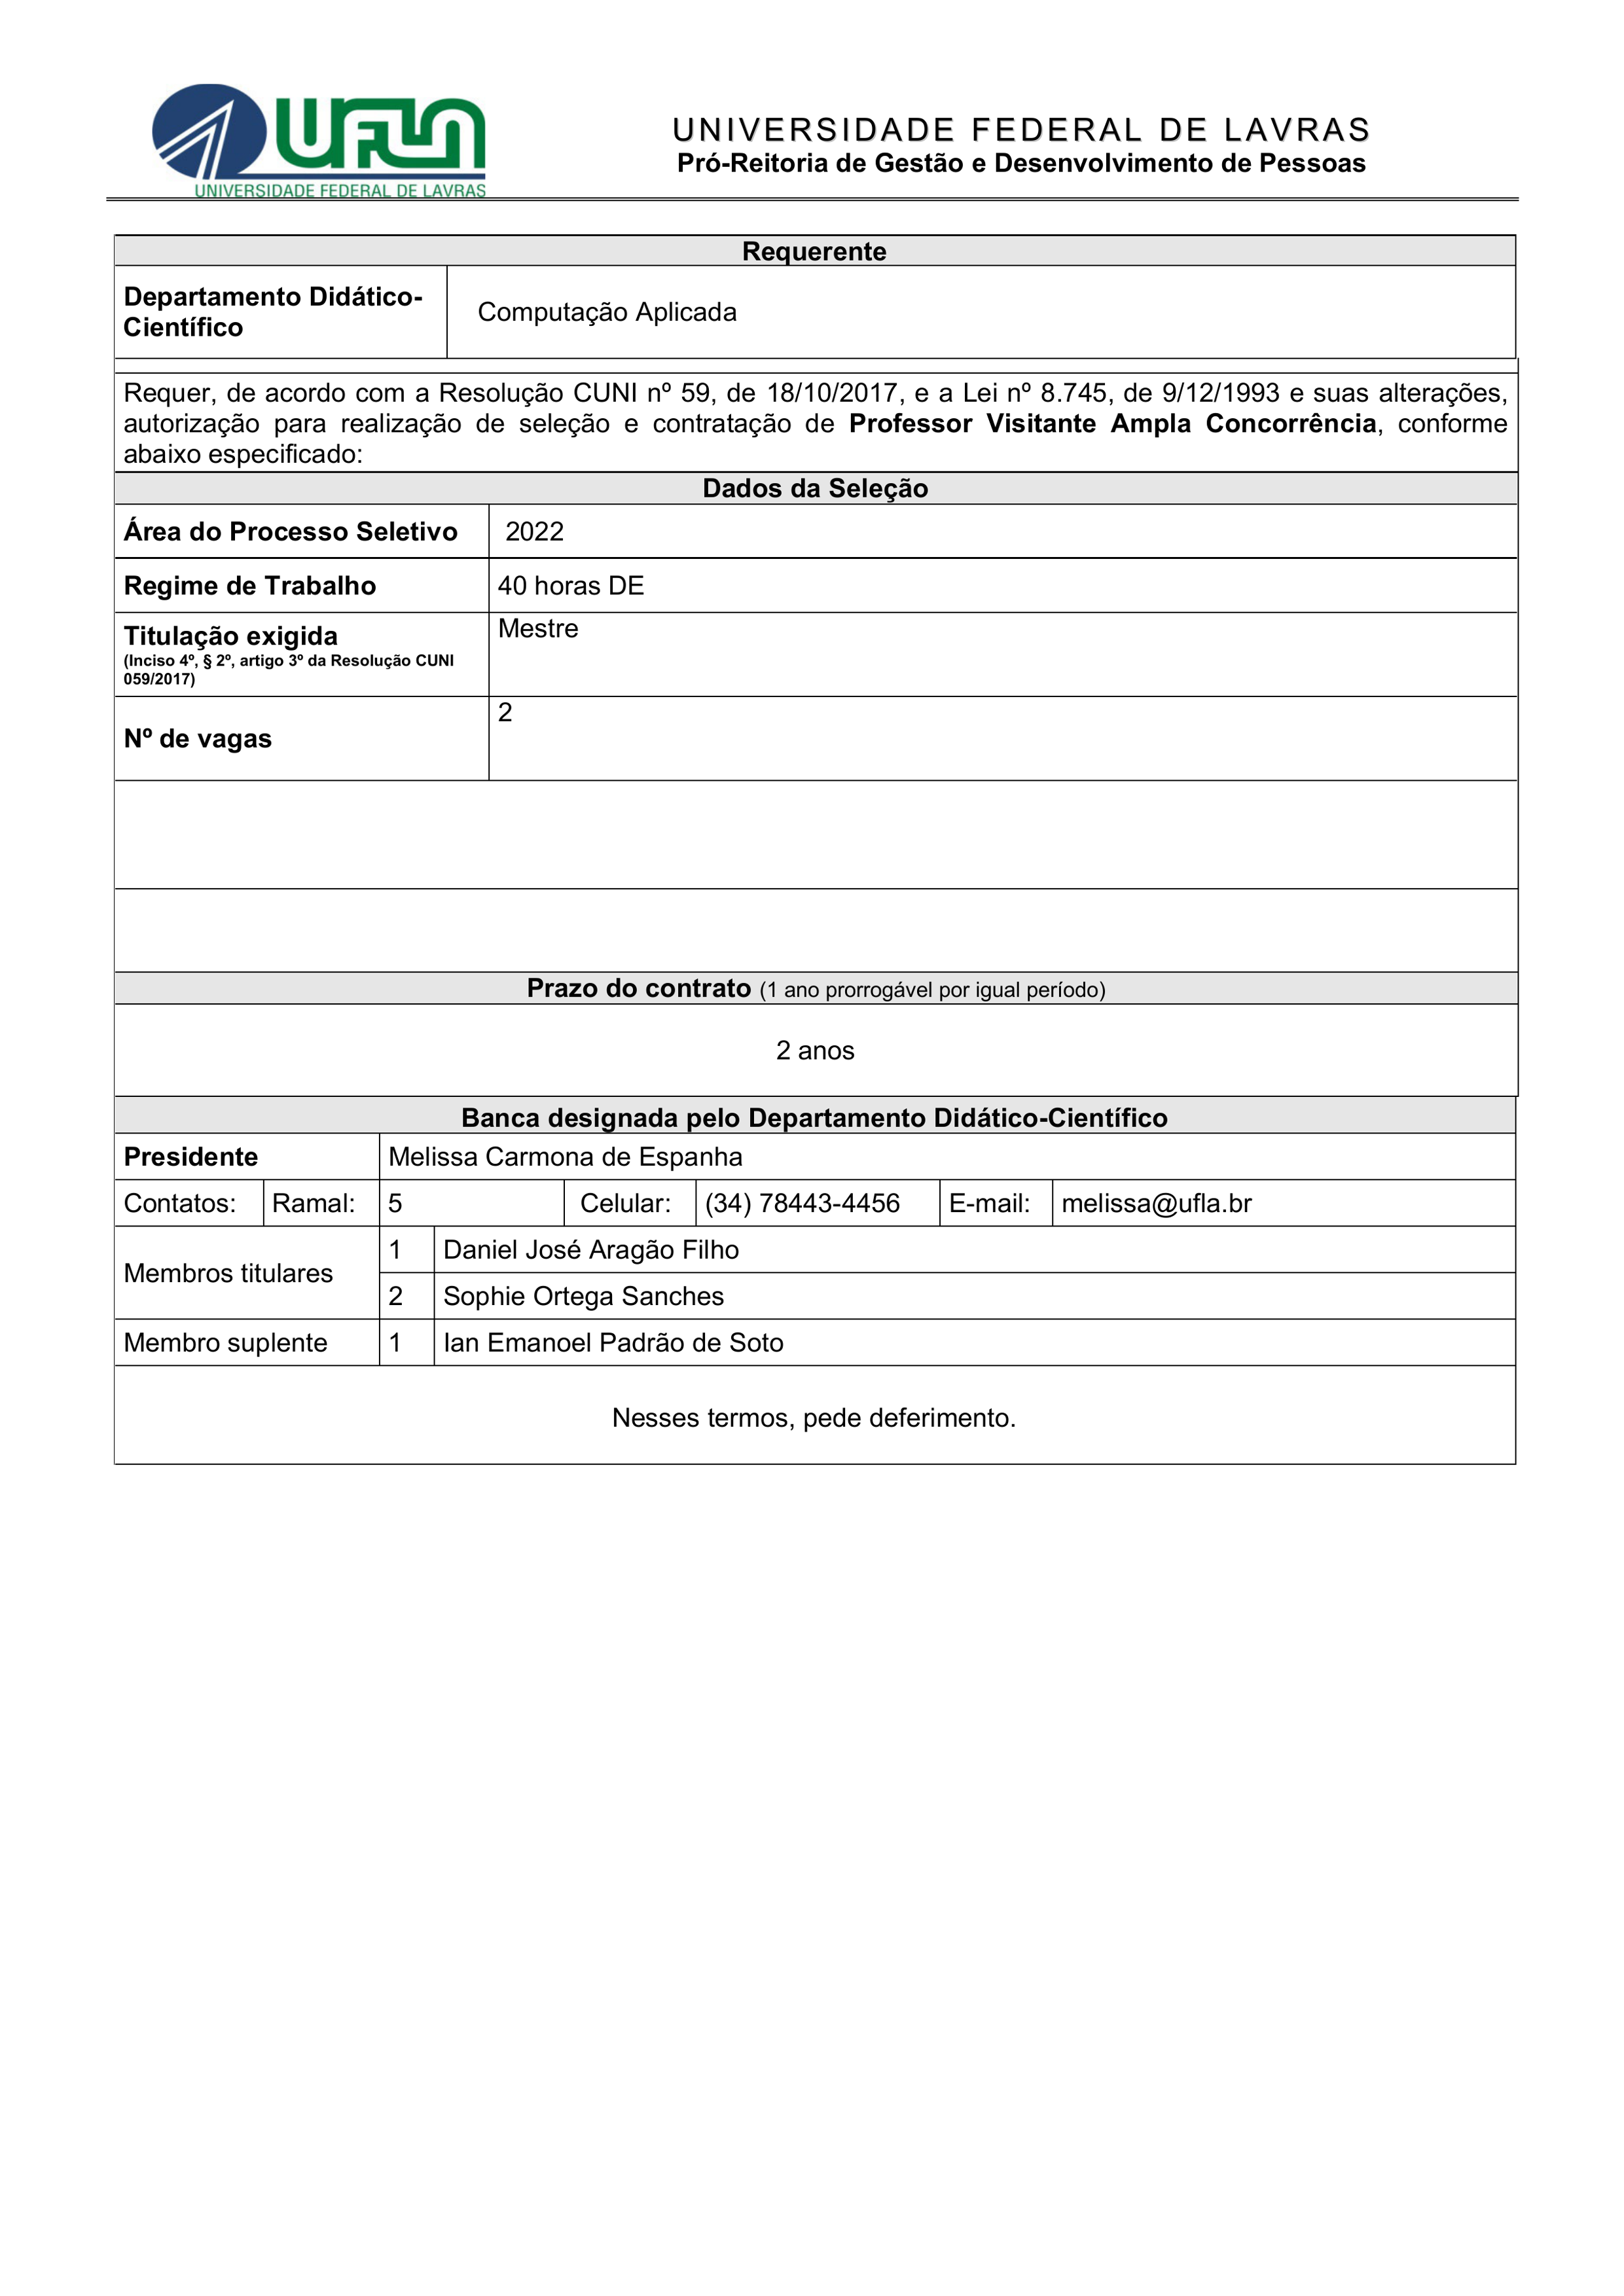
UFLA
UNIVERSIDADE FEDERAL DE LAVRAS
Pró-Reitoria de Gestão e Desenvolvimento de Pessoas
UNIVERSIDADE FEDERAL DE LAVRAS
Requerente
Departamento Didático- Científico
Computação Aplicada
Requer, de acordo com a Resolução CUNI nº 59, de 18/10/2017, e a Lei nº 8.745, de 9/12/1993 e suas alterações, autorização para realização de seleção e contratação de Professor Visitante Ampla Concorrência, conforme abaixo especificado:
Dados da Seleção
Área do Processo Seletivo
2022
Regime de Trabalho
40 horas DE
Titulação exigida
Mestre
Nº de vagas
2
(Inciso 4º, § 2°, artigo 3° da Resolução CUNI 059/2017)
Prazo do contrato
2 anos
(1 ano prorrogável por igual período)
Banca designada pelo Departamento Didático-Científico
Presidente
Melissa Carmona de Espanha
Contatos:
Ramal:
5
Celular:
(34) 78443-4456
E-mail:
melissa@ufla.br
Membros titulares
1
Daniel José Aragão Filho
2
Sophie Ortega Sanches
Membro suplente
1
lan Emanoel Padrão de Soto
Nesses termos, pede deferimento.